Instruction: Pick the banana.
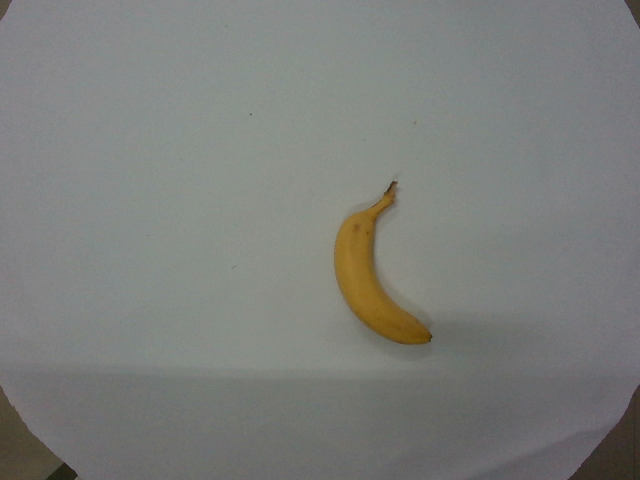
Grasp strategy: vertical